Question: What was observed in the imaging?
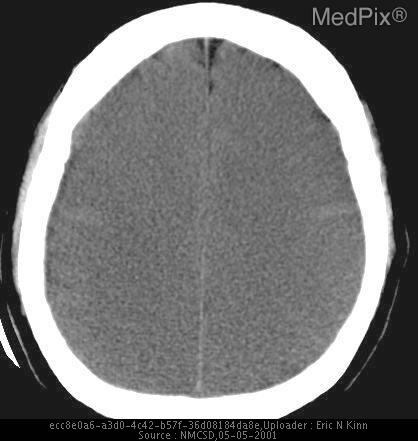
Answer: The imaging shows Noncontrast CT images demonstrate effacement of the the sulci. There is diffuse graying of the cerebral hemispheres with blurring and loss of normal gray-white differentiation and interface.  The ventricles are small. Note that the cerebellum and brainstem are well preserved and have a normal appearance.
Also note pansinusitis with air-fluid level in sphenoids. The gray matter blend imperceptively into the white matter - loss of gray-white discrimiation.  Also notice that the lateral borders of both ventricles are displaced medially - a sign of central herniation as the brain begins to "funnel" through the central opening in the tentorium..